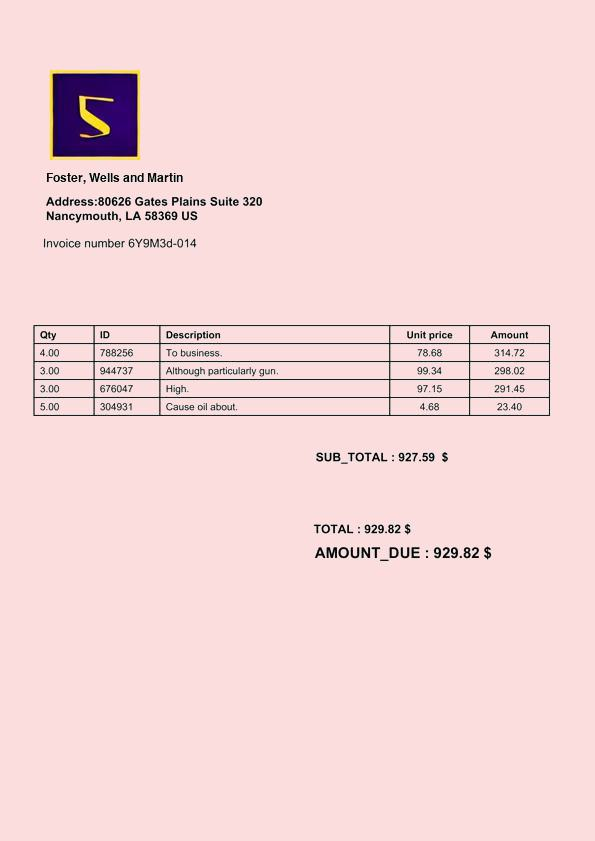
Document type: Invoice